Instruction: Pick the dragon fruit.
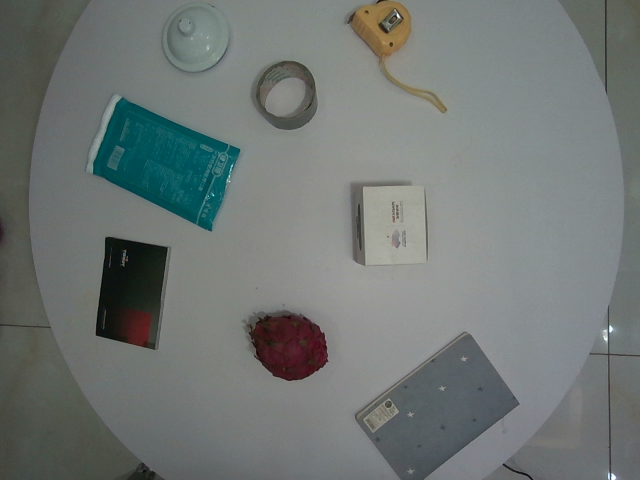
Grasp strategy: vertical